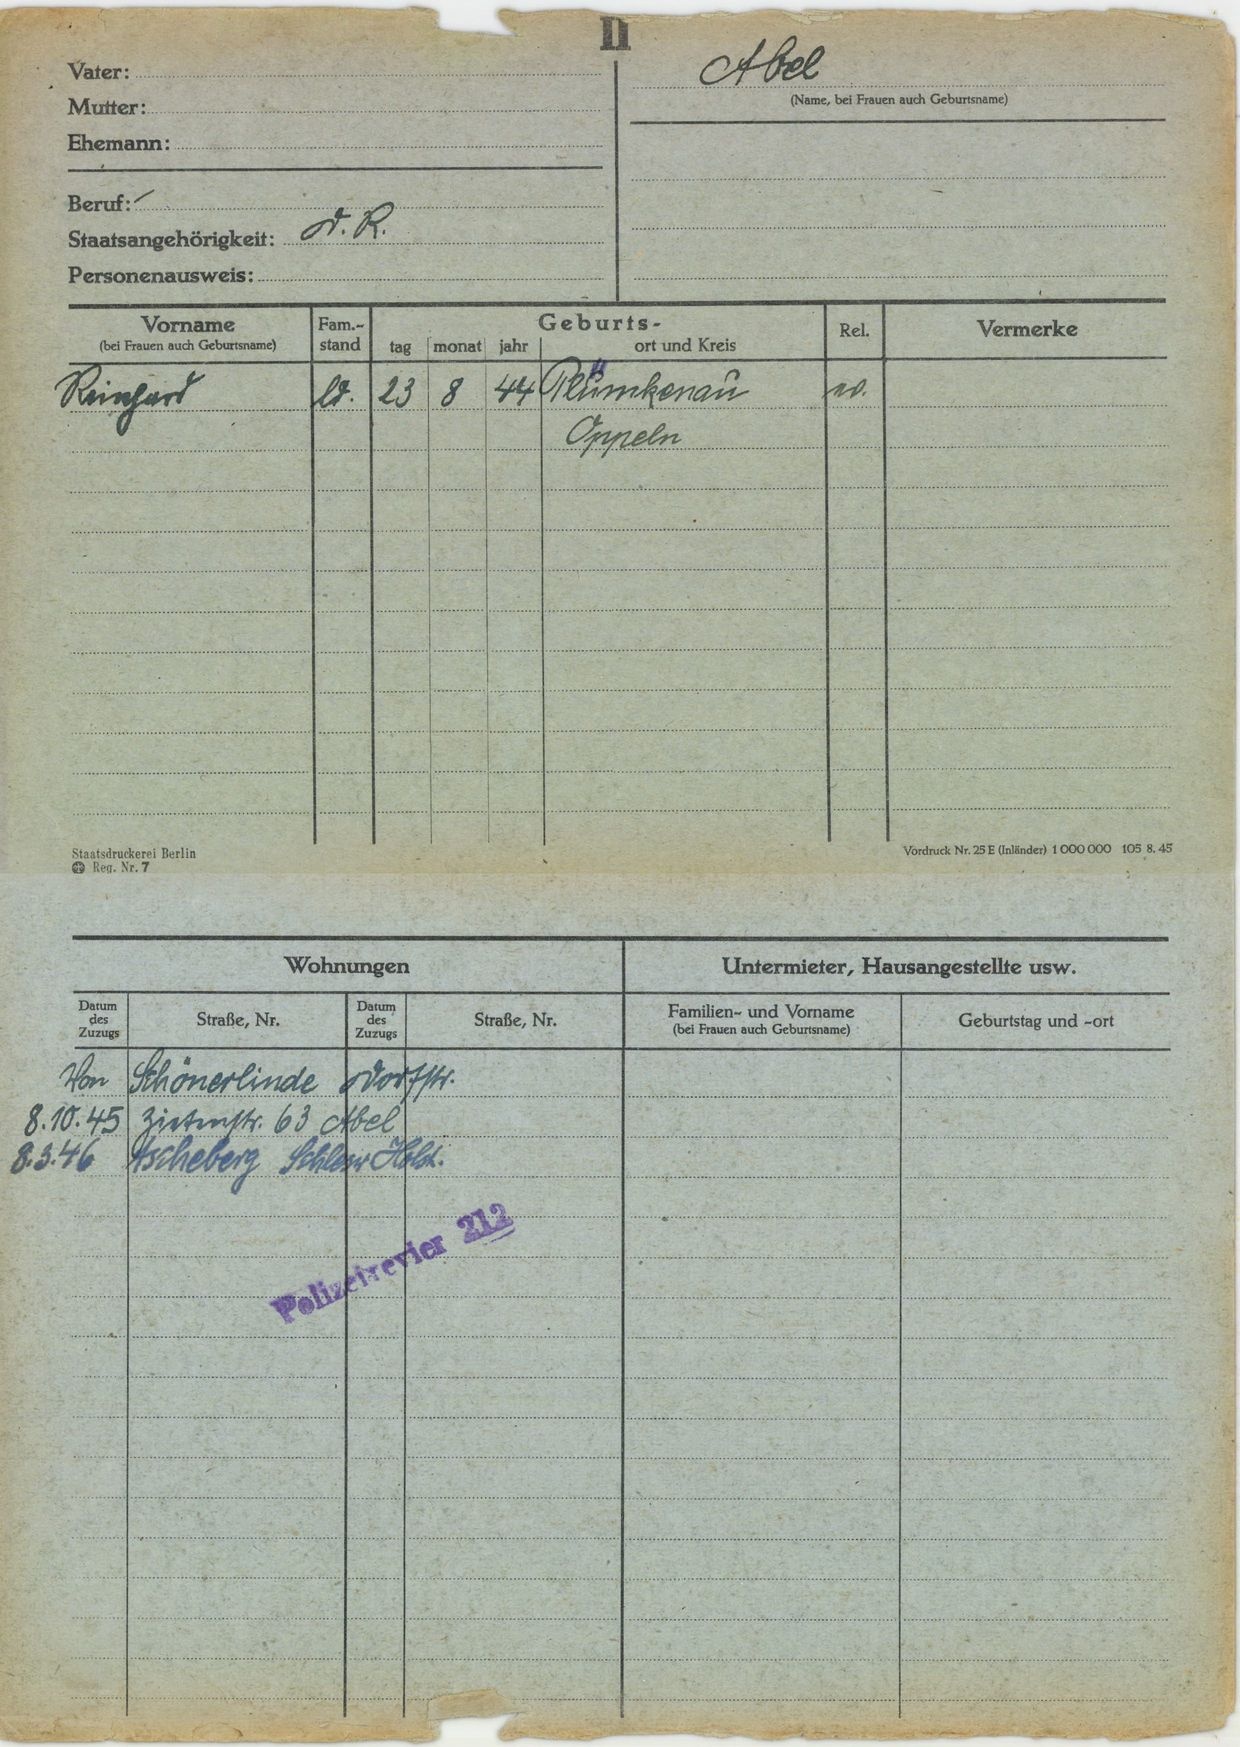
Abel